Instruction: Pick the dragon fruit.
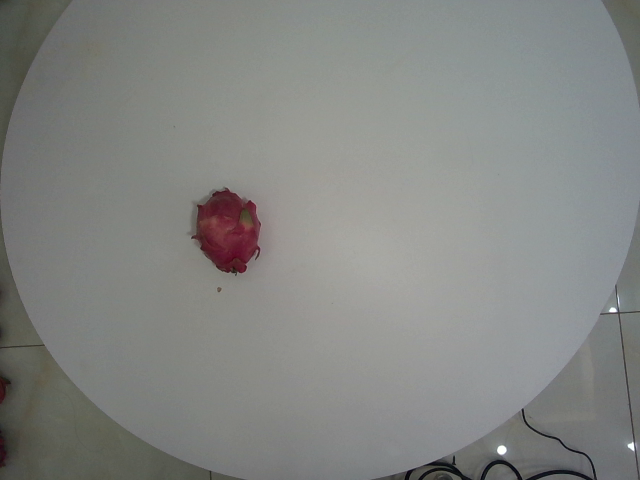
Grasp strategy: vertical